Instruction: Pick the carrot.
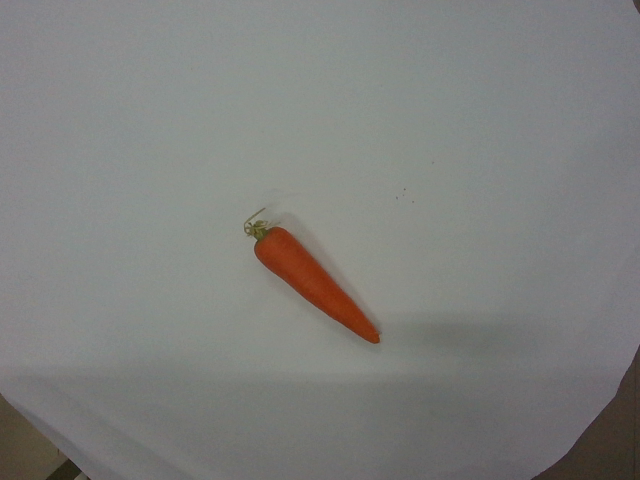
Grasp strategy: vertical